Question: What could the diagnosis suggest?
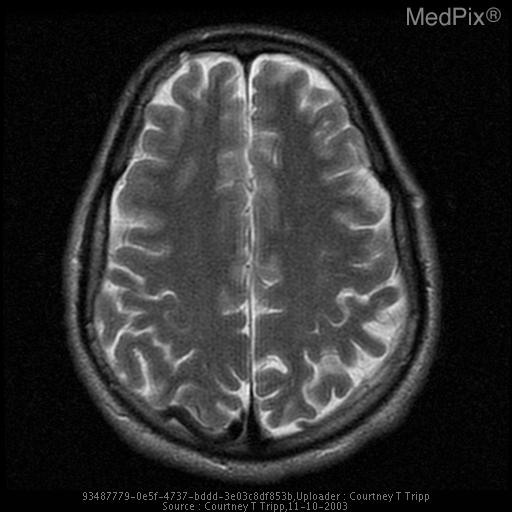
Answer: The possible diagnosis includes dural Arteriovenous fistula.